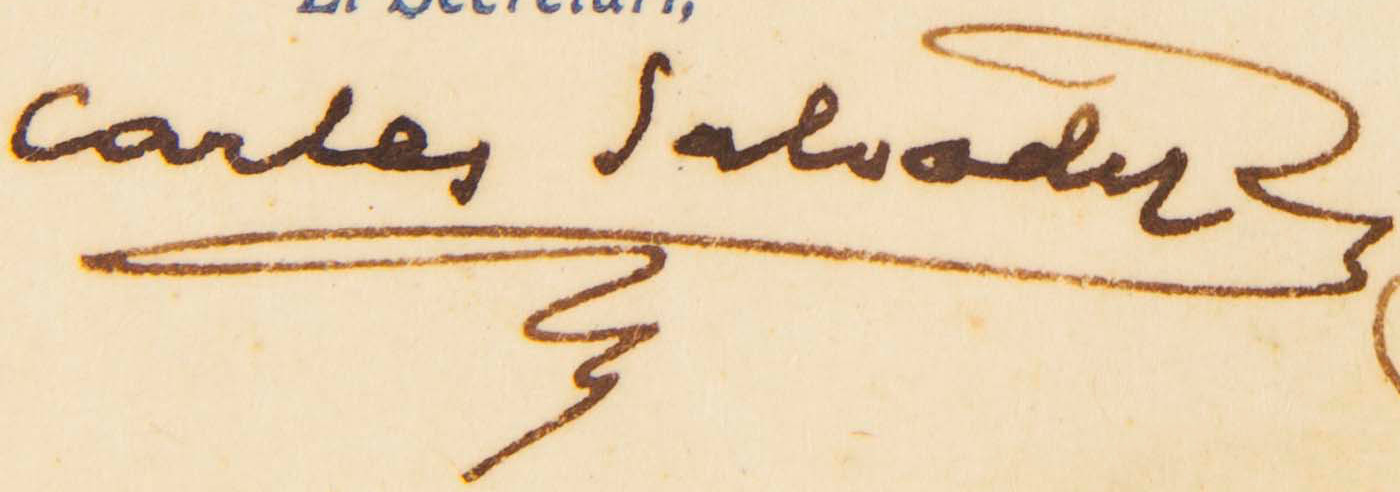
Signature of: carles salvador i gimeno